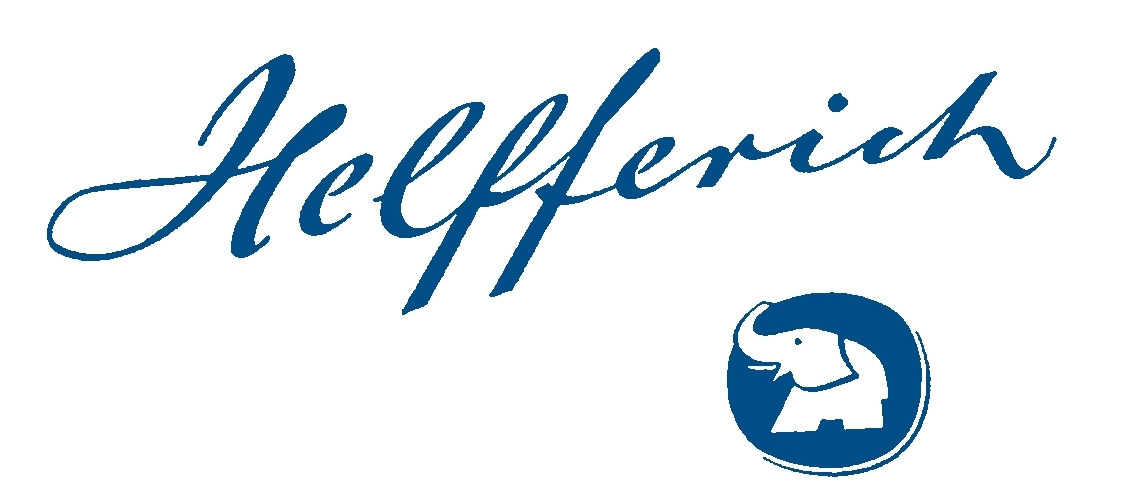
Signature of: friedrich helfferich